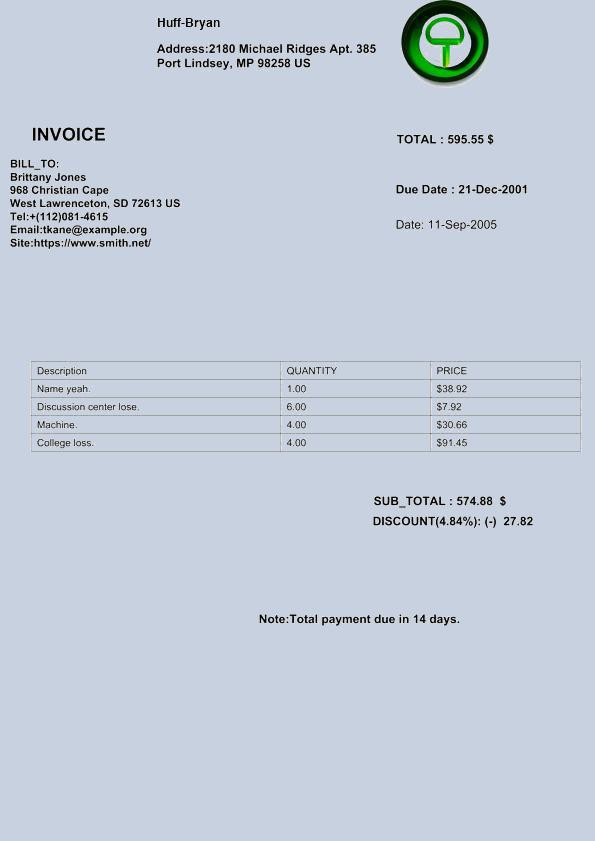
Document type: Invoice